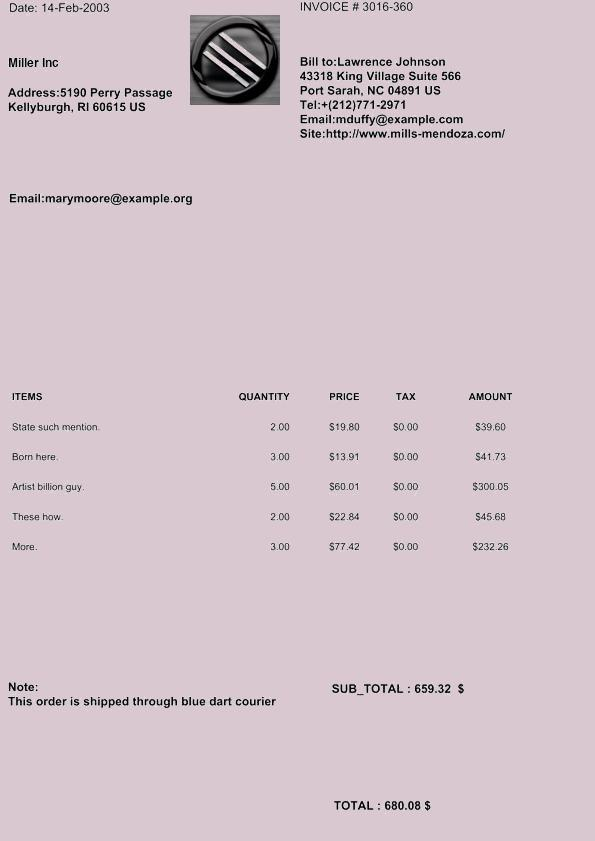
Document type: Invoice